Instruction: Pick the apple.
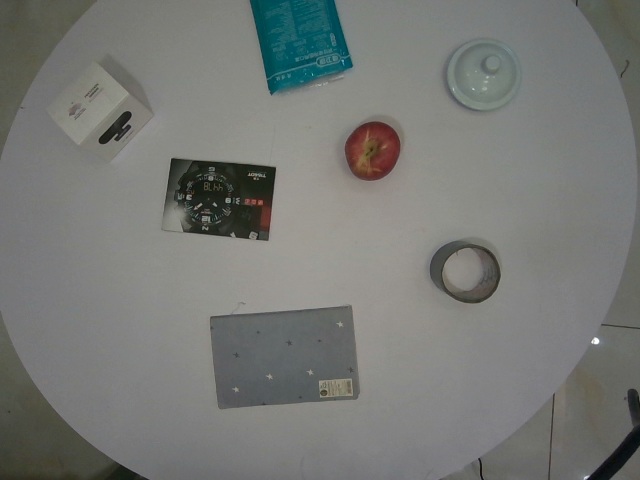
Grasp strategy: vertical